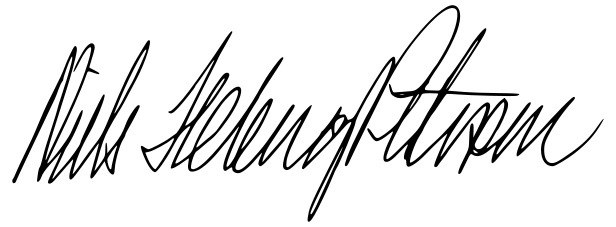
Signature of: niels helveg petersen